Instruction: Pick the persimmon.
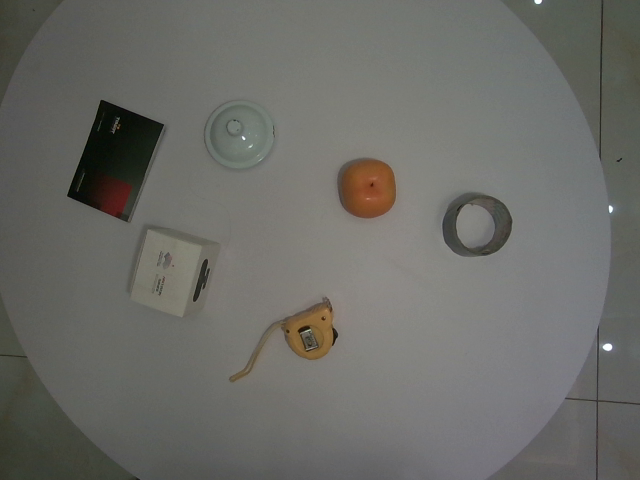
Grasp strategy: vertical